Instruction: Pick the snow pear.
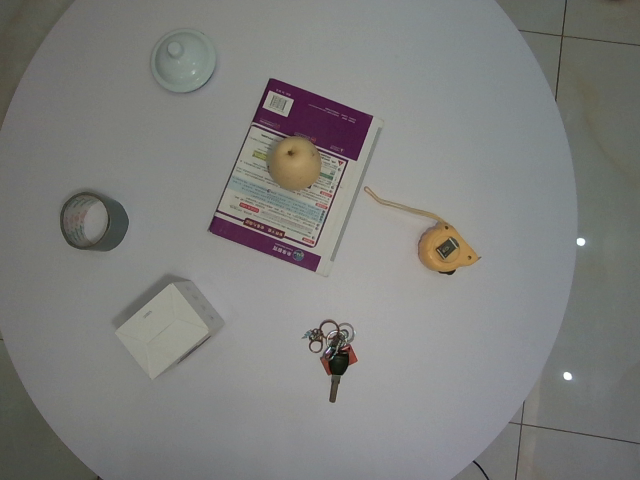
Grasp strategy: vertical